Question: Talk about the condition:
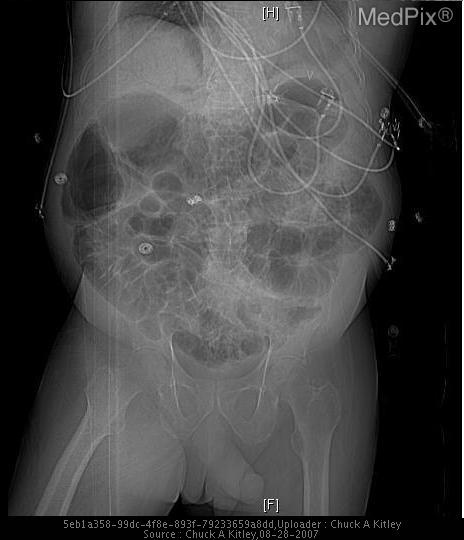
Answer: The disease is discussed as: Portal venous gas is usually due to an extension of air within the mesenteric venous system and associated bowel, or pneumatosis intestinalis. Pneumatosis intestinalis occurs in two distinct forms, primary (15%) and secondary (85%). Primary penumatosis occurs as an idiopathic entity secondary to formation of thin walled cysts within the submucosa of the bowel wall. Secondary pneumatosis is generally related to disease of the bowel wall, or may occur secondary to pulmonary disease.

Disruption of the normal mucosa by infection, trauma, ischemia/necrosis, surgery, or secondary to medication allows air to move into the submucosal spaces, where it tracks peripherally around the bowel wall. If enough air is collected within the bowel wall, it eventually spills into the mesenteric venous system, and then will begin to track superiorly and fill the portal venous system.

Radiographically, pneumatosis appears as multiple thin, curvilinear lucencies surrounding the bowel lumen within the bowel wall. It will be seen within the dependant and non-dependant portions of the bowel, often outlined by adjacent fluid filling the bowel lumen. On CT, gas may be noted to fill the mesenteric vasculature, collecting and eventually spreading to the portal venous system more centrally.  If enough gas is present, air may fill the portal venous vasculature of the liver and will appear as thin linear streaks branching out towards the periphery of the liver from a central location.  Differentiating portal venous from biliary gas may be difficult on plain films, however usually portal venous gas will be seen to within 2cm of the peripheral edge of the liver, while biliary gas generally appears more centrally.  On CT, air may be followed centrally within the liver and its location determined after observing collections within the main portal vein or common bile ducts.

Radiographs will demonstrate pneumatosis and portal venous gas in approximately 2/3 of patients, however the underlying cause can often not be determine with plain films.  CT will more definitively demonstrate the extent of pneumatosis/portal venous gas, and will additionally give further clues as to the source of the problem, i.e bowel ischemia, obstruction, inflammation, etc. Once the source is identified, prompt surgical or medical treatment should be started in order to treat the underlying pathological process.